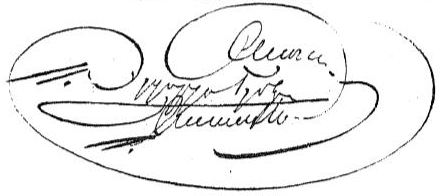
Signature of: eduard huber